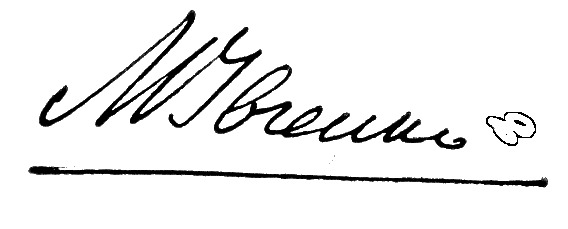
Signature of: mykhailo ivchenko